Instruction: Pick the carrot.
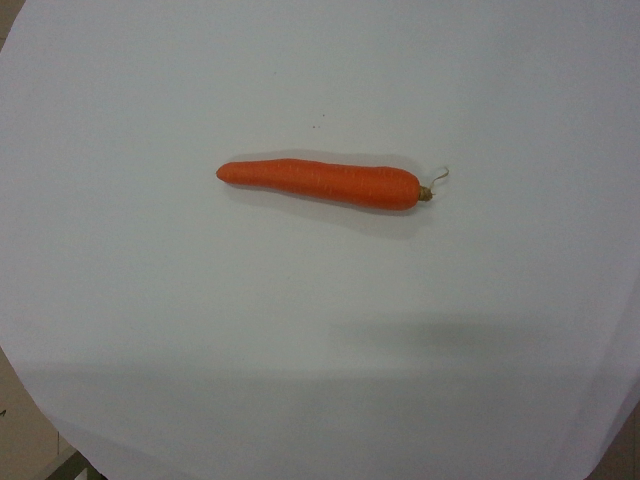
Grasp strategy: vertical